Patient: Female, age 41
A 41-year-old Caucasian woman presented to the emergency department with four day history of intermittent non-specific chest pain on a background of 30 pack years of smoking history. She also had a history of progressive exertional dyspnea for a few months and also loss of appetite during this presentation. She denied fever, cough, hemoptysis, pleurisy or coryzal symptoms. She had no significant past medical history, in particular, there was no history of diabetes and she was not on any regular medications. She had no significant occupational or travel history of significance. There was no history of exposure to tuberculosis. She was an avid gardener, residing in Darwin, Northern Territory of Australia. She usually walked barefoot in her garden and used large amounts of potting mix while gardening. She denied excessive alcohol consumption or recreational drug usage.
On clinical examination, vital signs were normal. Respiratory examination was unremarkable, with normal breath sounds bilaterally and there were no crackles or rhonchi or pleural rub in particular. Cardiovascular examination was also normal. Systemic examination showed no evidence of clubbing, oedema, cyanosis or lymphadenopathy. Her ECG showed normal sinus rhythm without ischemic changes. Blood tests showed white cell count of 11.5 x 109/L with neutrophilia 7.9 x 109/L and CRP was 15 Mg/L, Serial troponins were negative. Liver function, electrolytes, renal function were within normal limits. Quantiferon gold test was negative. Pulmonary function showed FVC of 3.88 L, (97% predicted), FEV1 3.05 L (92% predicted), FEV1/FVC ratio 0.787 (96% predicted), DLCO 77% and TLC 4.75L (89% predicted). Chest X-ray showed an opacity in the right mid-zone (Fig. 1a). She underwent a CT scan of the chest, that showed a mass in the right lower lobe measuring approximately 36 x 22mm suspicious of malignancy. There was no endoluminal bronchial lesion nor mediastinal or hilar lymph node enlargement. (Fig. 1b). Due to the high index of suspicion of lung malignancy, a PET-CT was performed, which demonstrated mild to moderate FDG avidity of the mass in the right lower lobe (Fig. 2a) but no other FDG avid nodal or distant metastatic disease. The patient underwent flexible bronchoscopy that showed no endobronchial lesion, then using the Endobrochial radial Ultrasound (EBUS) probe and utilizing the Guide sheath technique, the lesion was localized in the posterior segment of the right lower lobe. The EBUS images (Fig. 2b) demonstrated a heterogeneous lesion with non-compressed blood vessels and scattered air space shadows. Brushings, biopsies and washings were taken from the guide sheath, along with a transbronchial cryobiopsy from the same site identified by the ultrasound probe. The EBUS-guided biopsy of the lesion showed necrotic tissues and malignant cells were not identified. Culture of bronchial brushings on Ashdown's agar medium, however, grew bacterial colonies which were identified microscopically as gram negative bacilli. Bacterial culture from bronchial brushings was subsequently confirmed as Burkholderia pseudomallei, making the diagnosis of pulmonary melioidosis (Fig. 3). She was treated with intravenous ceftazidime 2 g 6 hourly for 4 weeks, followed by oral sulphamethoxazole/trimethoprim (800mg/160mg) 2 tablets twice a day for 3 months with daily folic acid 5mg. During the follow up visits, the patient demonstrated significant improvement both clinically and radiologically. Her CRP was noted to be < 0.1 Mg/L consistently, with normal white cell and neutrophil counts. Her exertional dyspnea was considered to be related to early airway disease secondary to smoking, possibly aggravated in the presence of pulmonary melioidosis and she was provided with support for smoking cessation.
Keywords: bronchoscopy, burkholderia pseudomallei, ebus, melioidosis, pneumonia
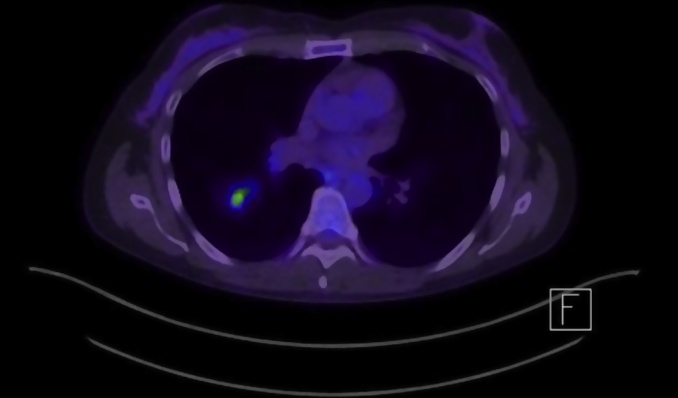
Image caption: CT chest image showing mass in right lower lobe.